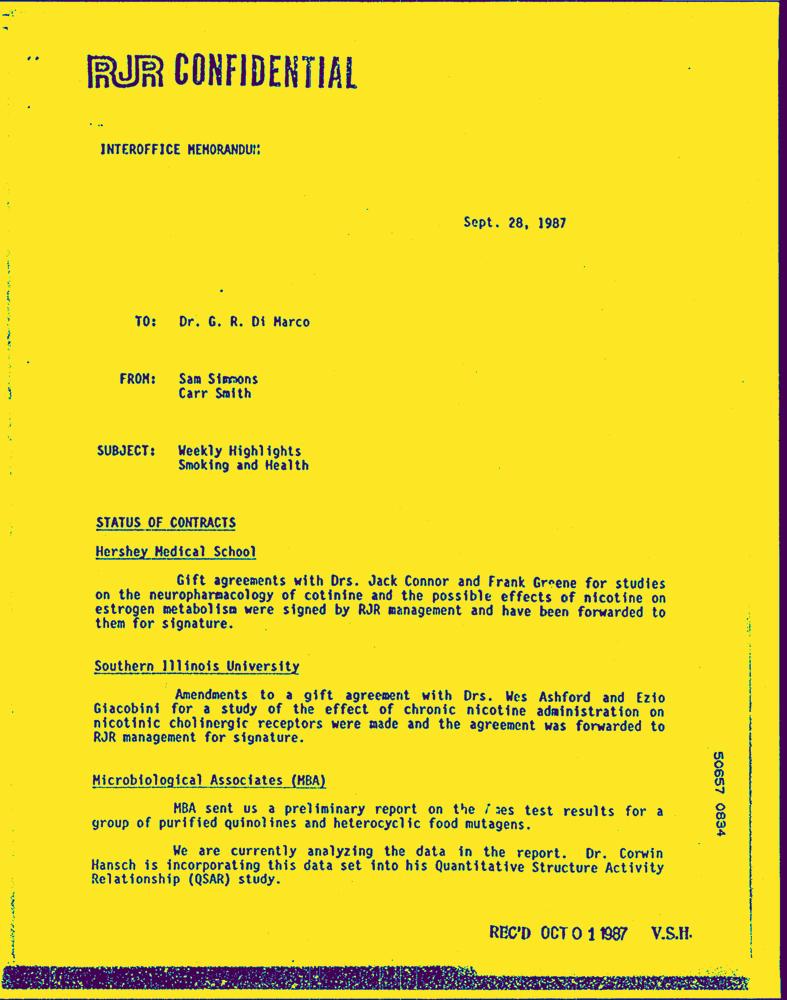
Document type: Letter-Doc